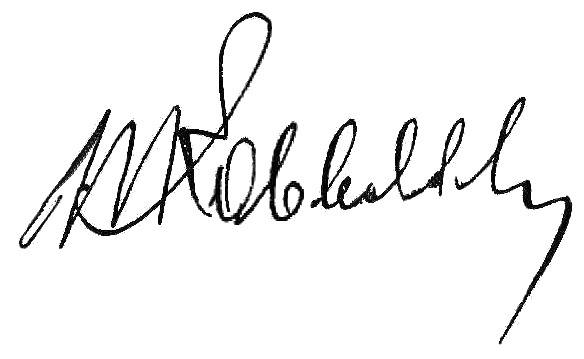
Signature of: ivan kovalyov